Patient: Male, age 42
A 42-year-old Chinese man was admitted to the hospital with a generalized seizure, which was witnessed. He recalled feeling twitching of his eyes and mouth prior to a brief period of loss of consciousness. The patient felt well after the episode, with the exception of fatigue. There was no fever, chills, headache, or visual disturbances.
The patient is from China, and has resided in the United States for 8 years. He has used intravenous heroin and alcohol but stopped 10 years previously. He smoked 1 package of cigarettes daily for 20 years.
Past medical history is significant for HIV, hepatitis B and C (HCV), all diagnosed 3 months prior to this admission when he presented with progressive swelling of the lower extremities and elevated blood pressure. A renal biopsy showed membranoproliferative glomerulonephritis. The initial CD4+ cell count was 389/mm3, quantitative HIV RNA 58,254 copies/ml and HCV viral load 202,489 IU/mL.
Treatment with dolutegravir and emtricitabine/tenofovir alafenamide was started 6 weeks previously, followed by sofosbuvir/velpatasvir.
On admission, the oral temperature was 99.30F, pulse 100 beats/minute, respiratory rate 16 breaths/min, blood pressure 155/104 mmHg and oxygen saturation 99% on room air.
Physical examination showed a laceration on the lateral aspect of the tongue and bilateral axillary lymphadenopathy. Neurological assessment revealed an alert and oriented patient with normal speech. No motor deficits were noted, and sensation was intact bilaterally. There was no facial weakness, and the tongue was midline. Cranial nerves were intact, with normal visual fields. Deep tendon reflexes were normal and symmetrical. No gait abnormalities were appreciated, and cerebellar function was intact.
The leukocyte count was 7900/UL, hemoglobin 10.2 g/dL, and platelet count 177,000/UL. Blood urea nitrogen was 16 mg/dL, and creatinine was 1.2 mg/dL. The erythrocyte sedimentation rate was greater than 145 mm/h. Cerebrospinal fluid (CSF) analysis showed 10 leukocytes/mm3, glucose of 45 mg/dL (serum glucose 90 mg/dL) and protein of 48 mg/dL. CSF cryptococcal antigen, VDRL and bacterial cultures were negative. Absolute CD4+ count was 343/mm3 and HIV RNA was undetectable. Hepatitis B viral DNA and hepatitis C RNA were undetectable.
Blood cultures, urine culture, urine toxicology and an echocardiogram were normal. Chest radiograph (CXR) was also normal. Parasitological investigation of stool samples did not reveal pathogens. The initial brain computed tomography (CT) showed numerous areas of white matter edema at the gray-white junction within the bilateral hemispheres, as well as in the left cerebellum (Fig. 1). Gadolinium-enhanced magnetic resonance imaging (MRI) revealed numerous small ring-enhancing masses with targetoid appearance and moderate surrounding vasogenic edema (Fig. 2). Serum cysticercus IgG and toxoplasma IgM and IgG antibodies were negative. Although the CXR was normal, the CT of the chest (Fig. 3) showed extensive lymphadenopathy, with bilateral apical airspace disease with tree-in-bud like appearance. Initial sputum acid-fast smears were negative.
An axillary lymph node biopsy showed granulomatous inflammation with necrosis. Acid fast and fungal stains were negative.
Treatment with isoniazid, rifabutin, ethambutol, and pyrazinamide was started. In addition, dexamethasone 0.3 mg/kg/day was given together with anti-tuberculous medication and gradually tapered over six weeks. The patient was discharged on hospital day 23. Three weeks later, the axillary lymph node and sputum cultures grew Mycobacterium tuberculosis.
Follow-up brain MRI with gadolinium five months later showed that nearly all of the previously demonstrated ring enhancing masses had decreased in size and markedly decreased surrounding vasogenic edema (Fig. 4). In addition, follow-up CT of the chest 2 weeks after initiation of treatment revealed partial resolution of the previously seen bronchial and bronchiolar inspissation in both upper lobes (Fig. 5).
Keywords: antiretroviral therapy, hiv, immune reconstitution inflammatory syndrome, tuberculosis, unmasking
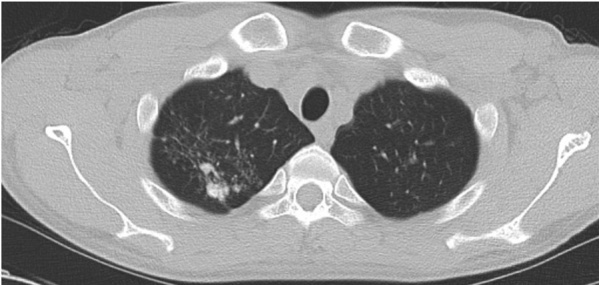
Image caption: Post-treatment computed tomography of the chest revealing partial resolution of the previously seen bronchial and bronchiolar inspissation in both upper lobes.